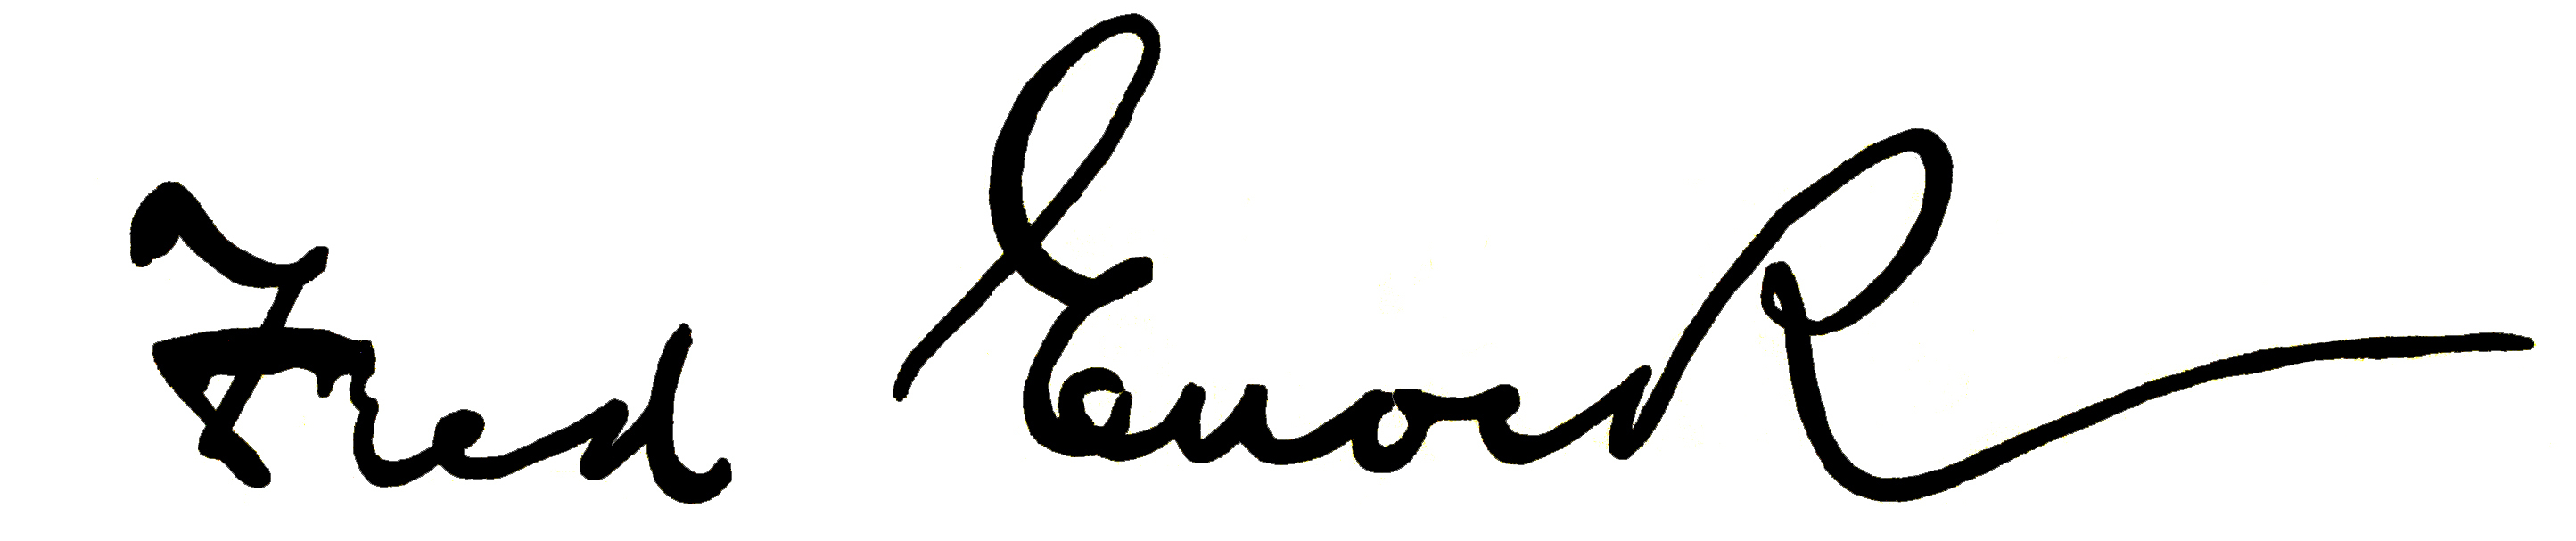
Signature of: fred enock